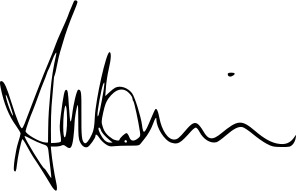
Signature of: scott morrison